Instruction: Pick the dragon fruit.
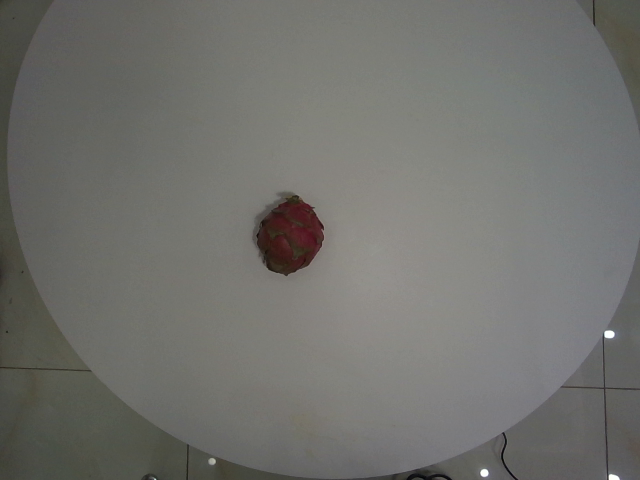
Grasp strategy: vertical